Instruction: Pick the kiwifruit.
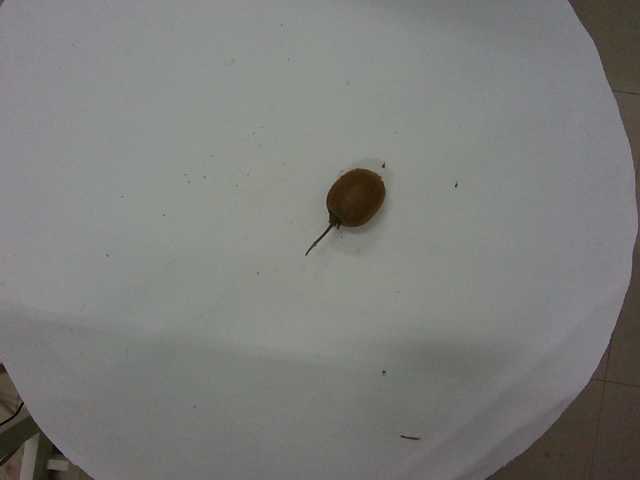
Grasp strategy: vertical